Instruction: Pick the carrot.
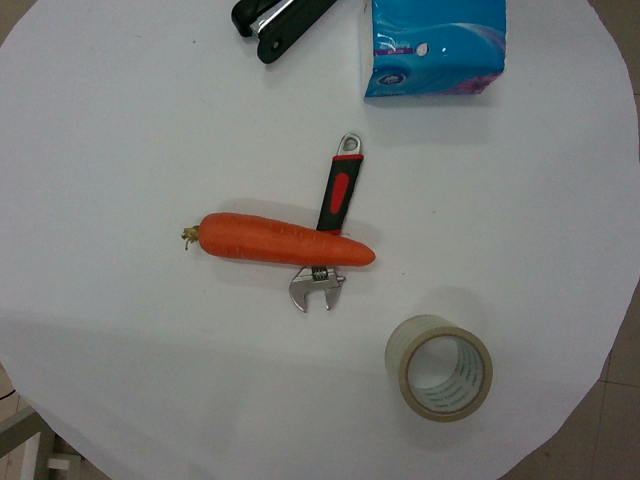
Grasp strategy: vertical